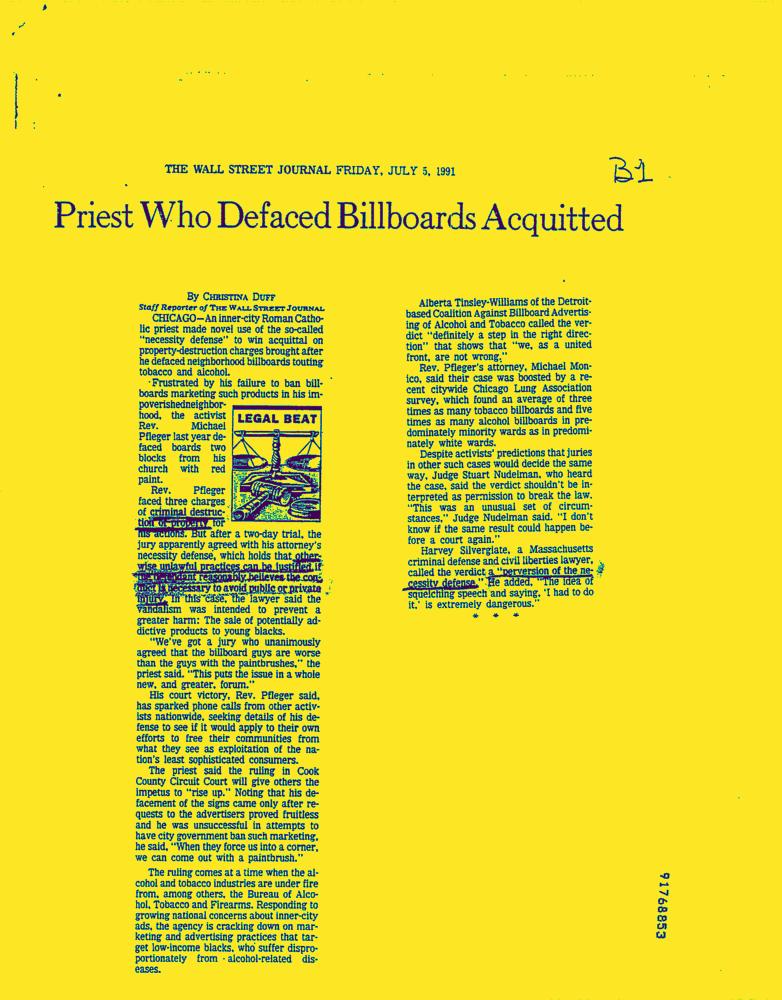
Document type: News-Article